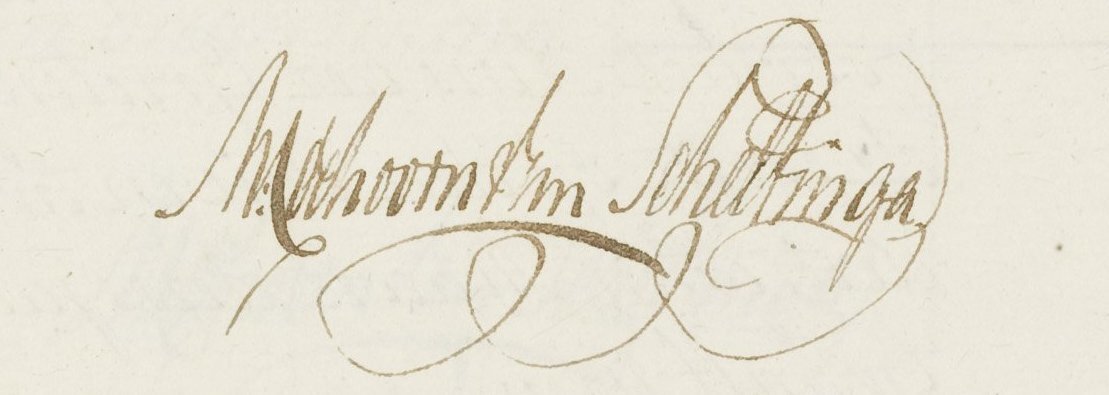
Signature of: menno coehoorn van scheltinga